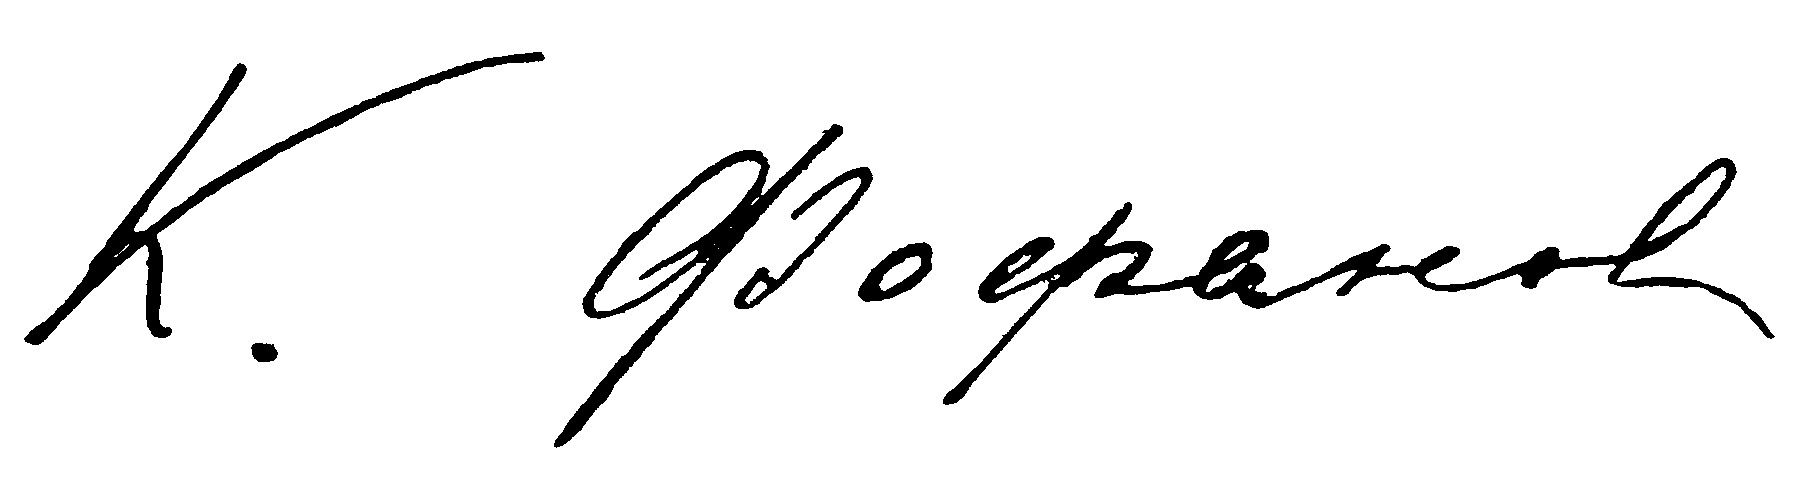
Signature of: konstantin fofanov